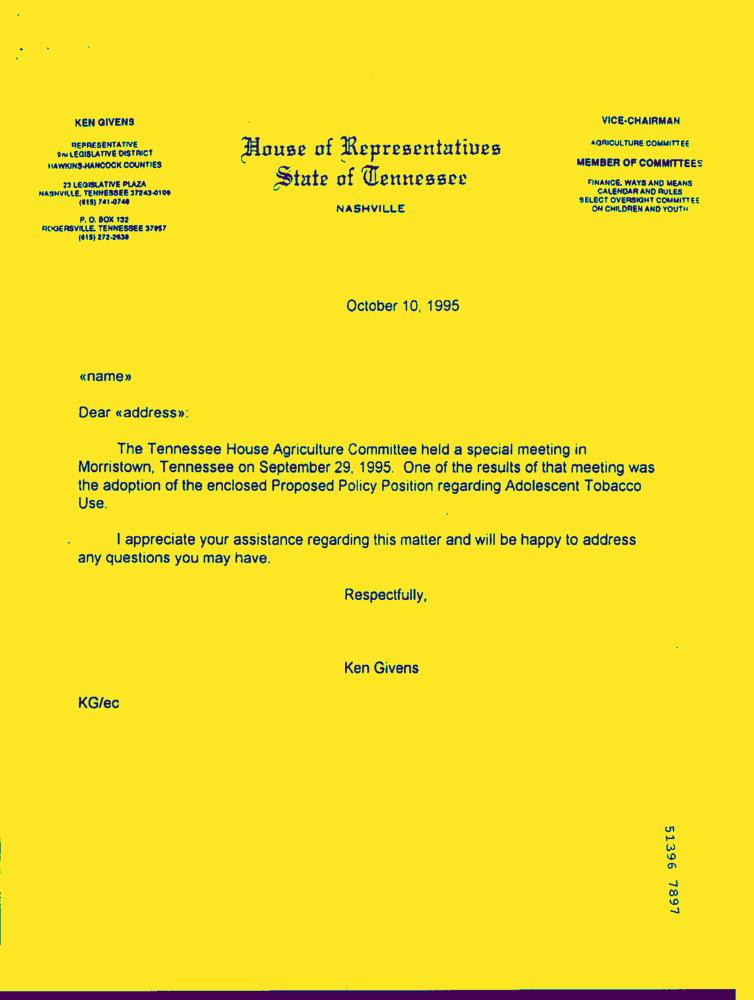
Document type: Letter-Doc